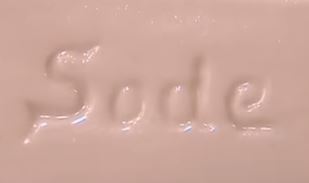
Signature of: edmund sode